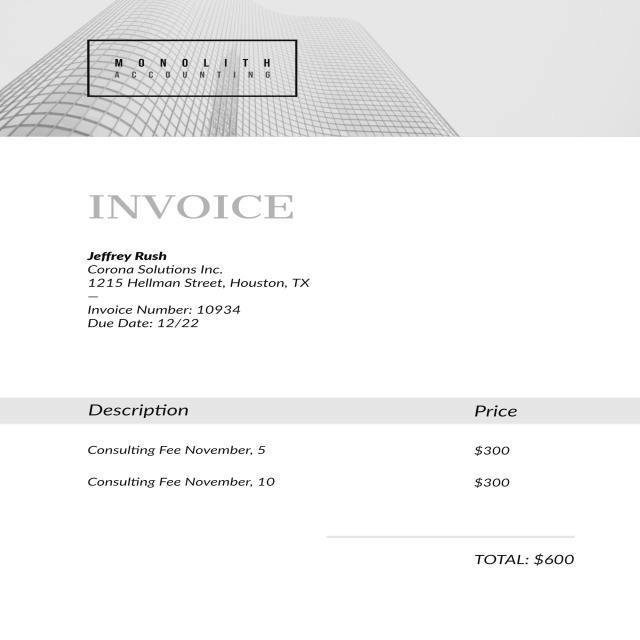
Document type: Invoice